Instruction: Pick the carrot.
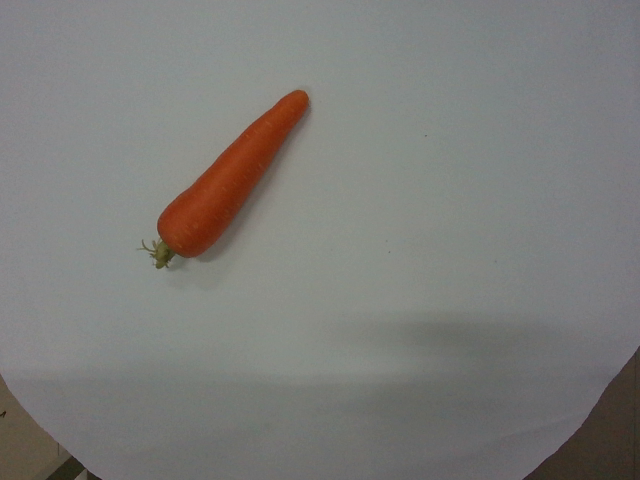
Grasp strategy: vertical